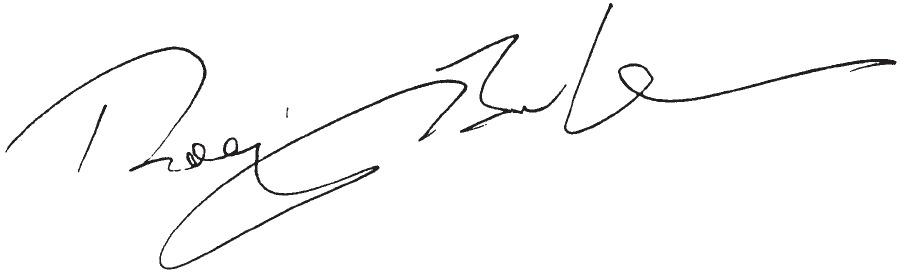
Signature of: ray burke